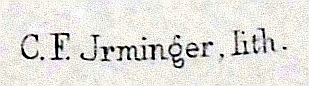
Signature of: carl friedrich irminger